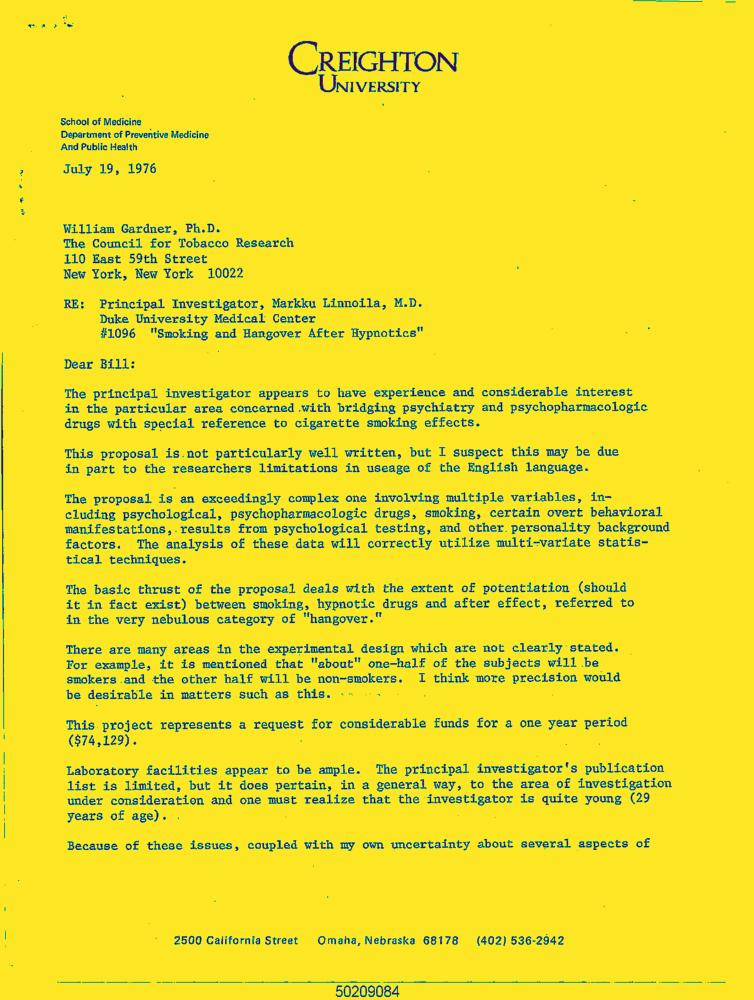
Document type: Letter-Doc